Question: What is the main concern?
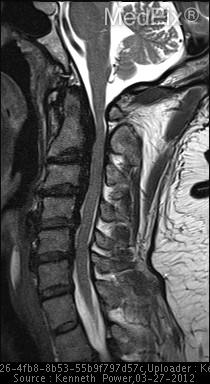
Answer: The findings suggest •  Plain Films, CT, and MR demonstrate Ossification of the Posterior Longitudinal Ligament (OPLL) with subsequent marked narrowing of the spinal canal.

•  Also notice the associated syringohydromyelia, below the narrowing. MR T2W with OPLL at the C2-6 levels. The patient might have a history of 57 yo man with type 2 diabetes presents with 4-5 mo  of posterior neck and shoulder pain accompanied by severe “shock like” pain down neck w/flexion.  In addition, he c/o walking “like a drunken sailor” and loss of fine motor skills, such as difficulty buttoning shirt..